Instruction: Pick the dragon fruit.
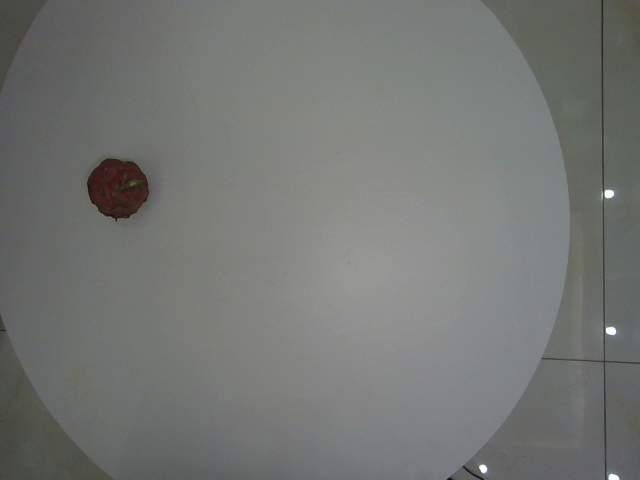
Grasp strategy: vertical